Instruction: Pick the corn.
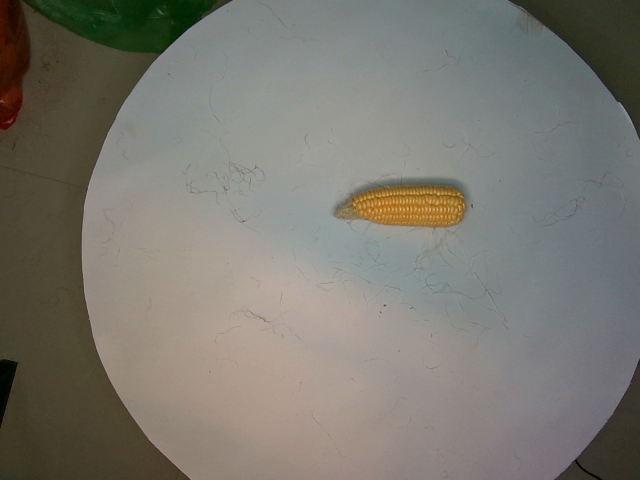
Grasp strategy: vertical